Question: What is the total amount of taxes owed as per the document?
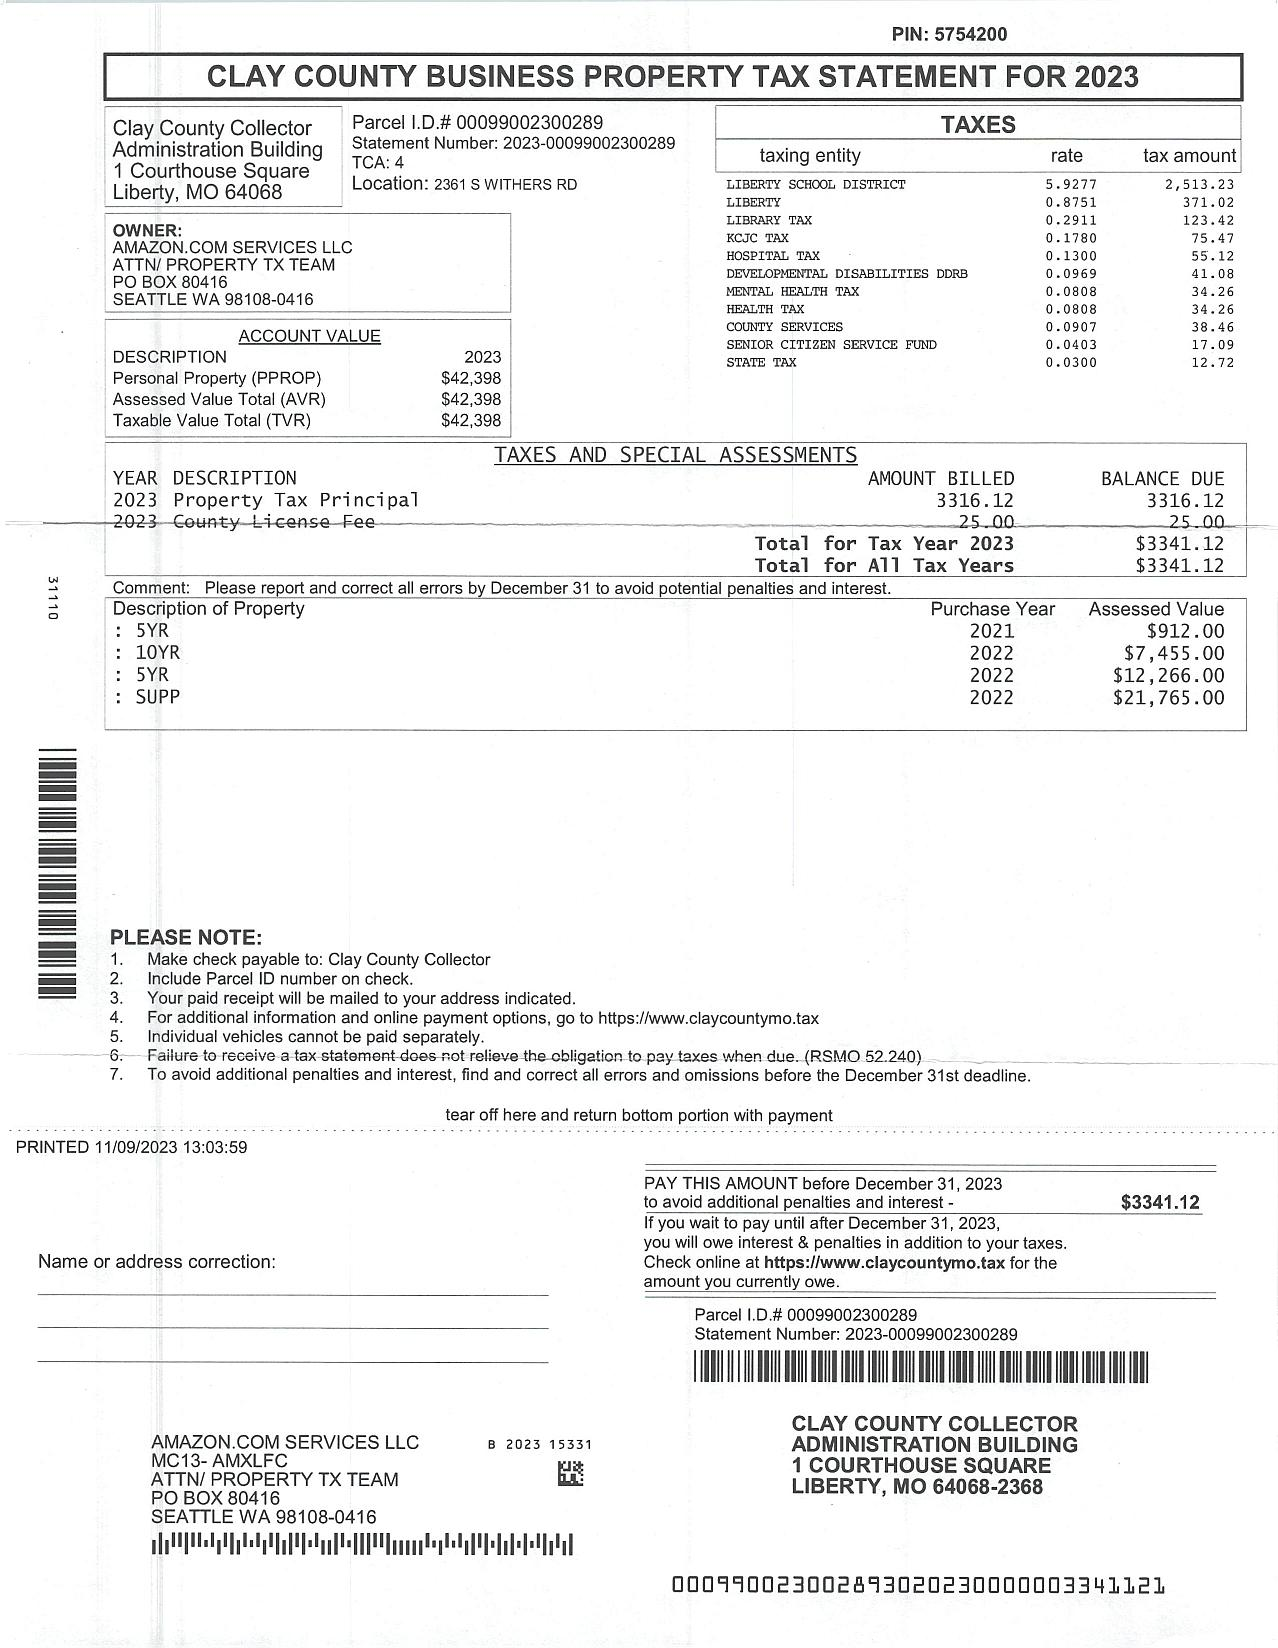
Answer: "$3,341.12 "